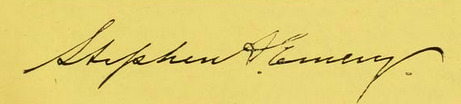
Signature of: stephen a emery